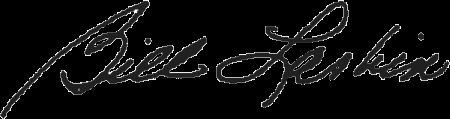
Signature of: bill larkin